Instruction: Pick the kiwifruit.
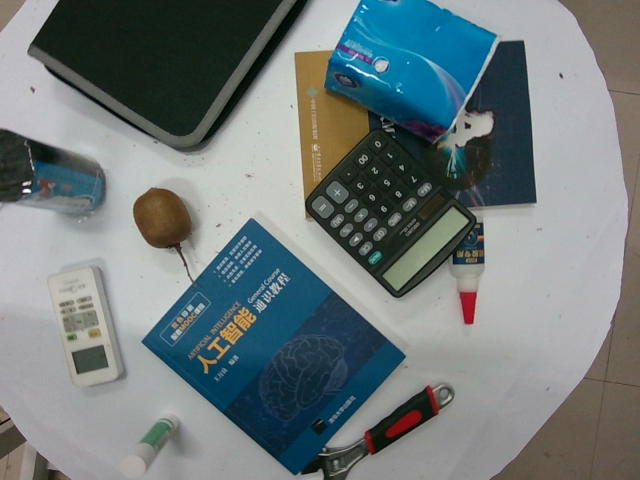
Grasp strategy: vertical